Question: What is the address or location of the property listed in the document?
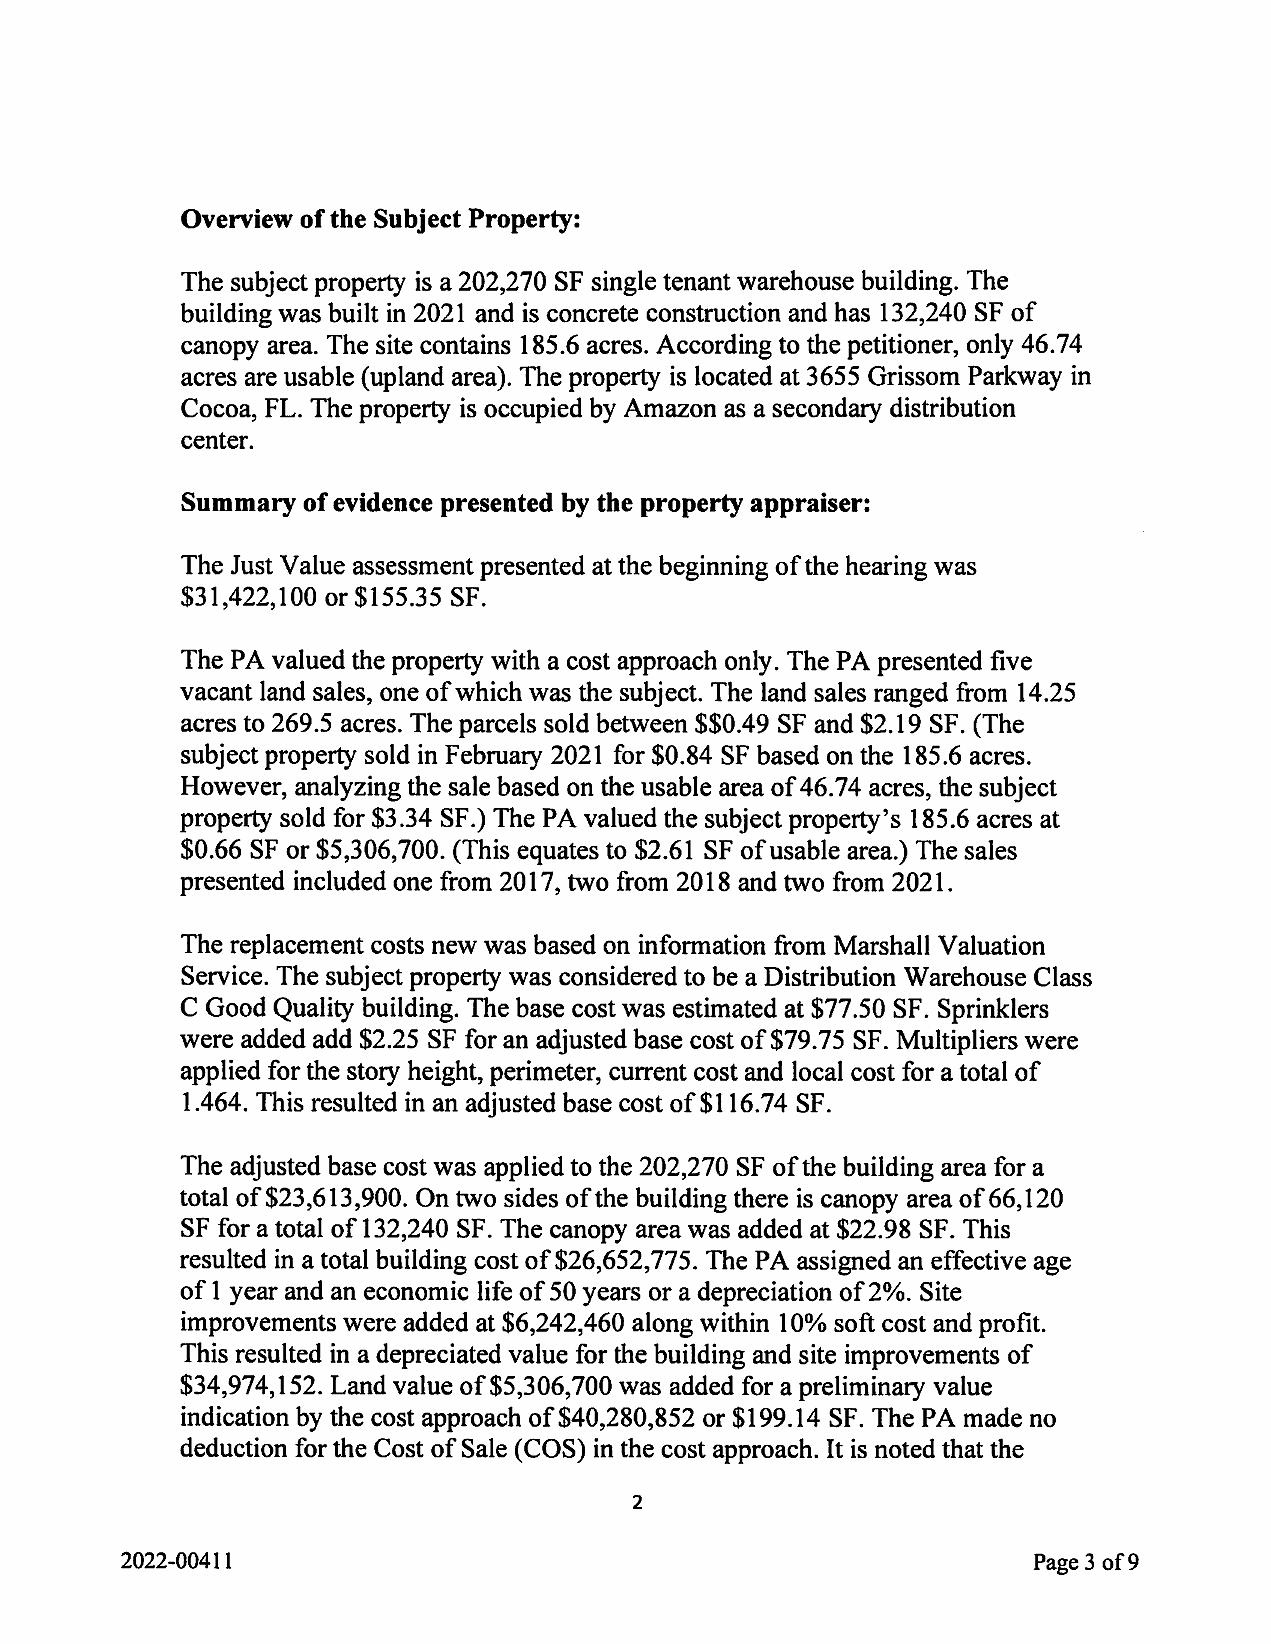
Answer: "3655 Grissom Parkway in Cocoa, FL"